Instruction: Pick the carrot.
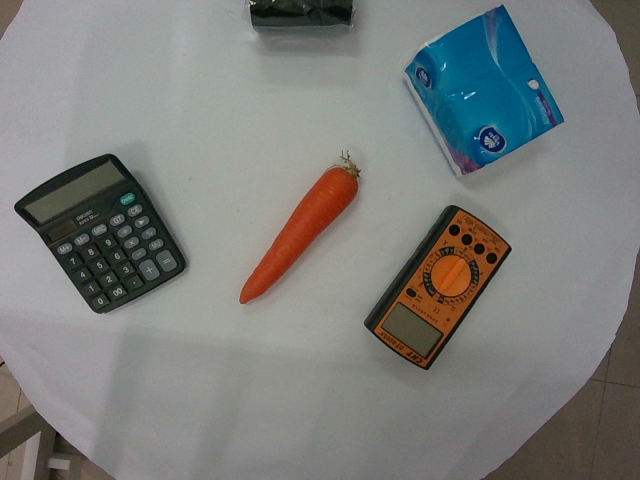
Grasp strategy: vertical